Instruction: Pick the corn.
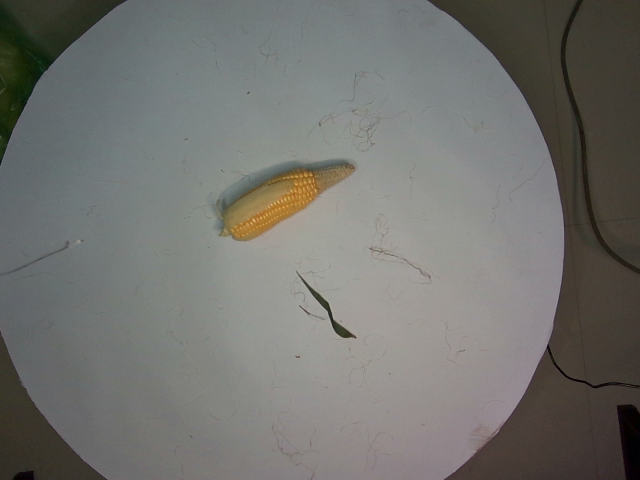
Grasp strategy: vertical